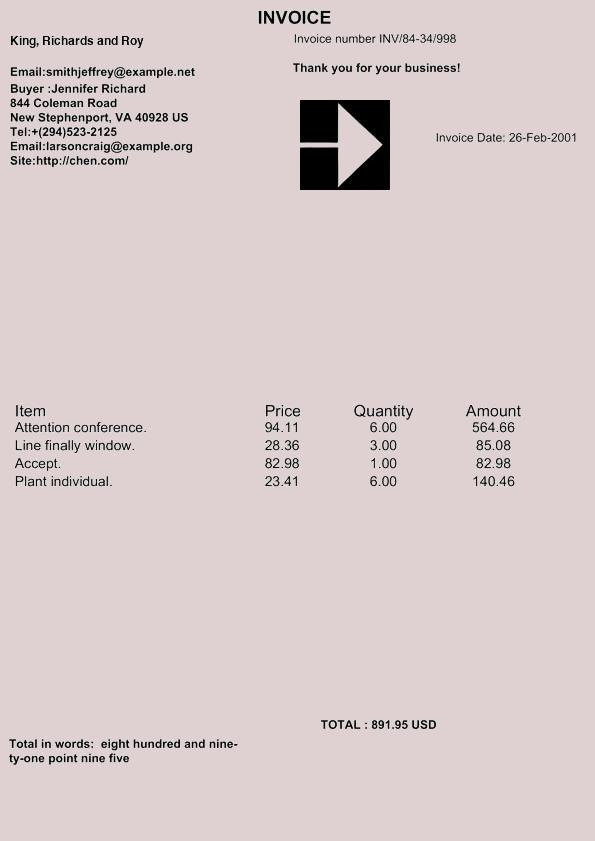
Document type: Invoice